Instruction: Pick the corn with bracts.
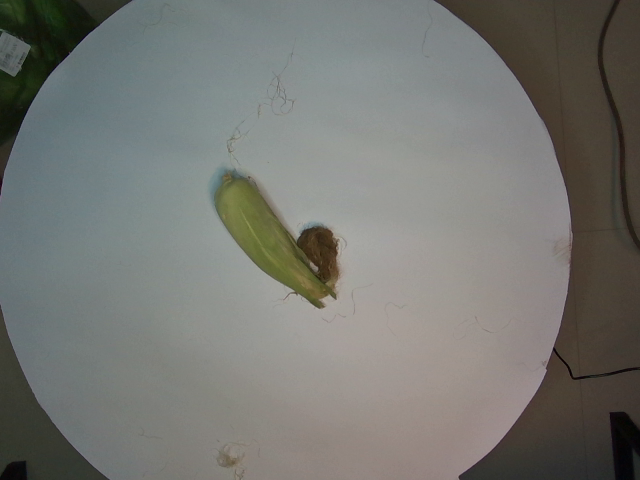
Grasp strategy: vertical